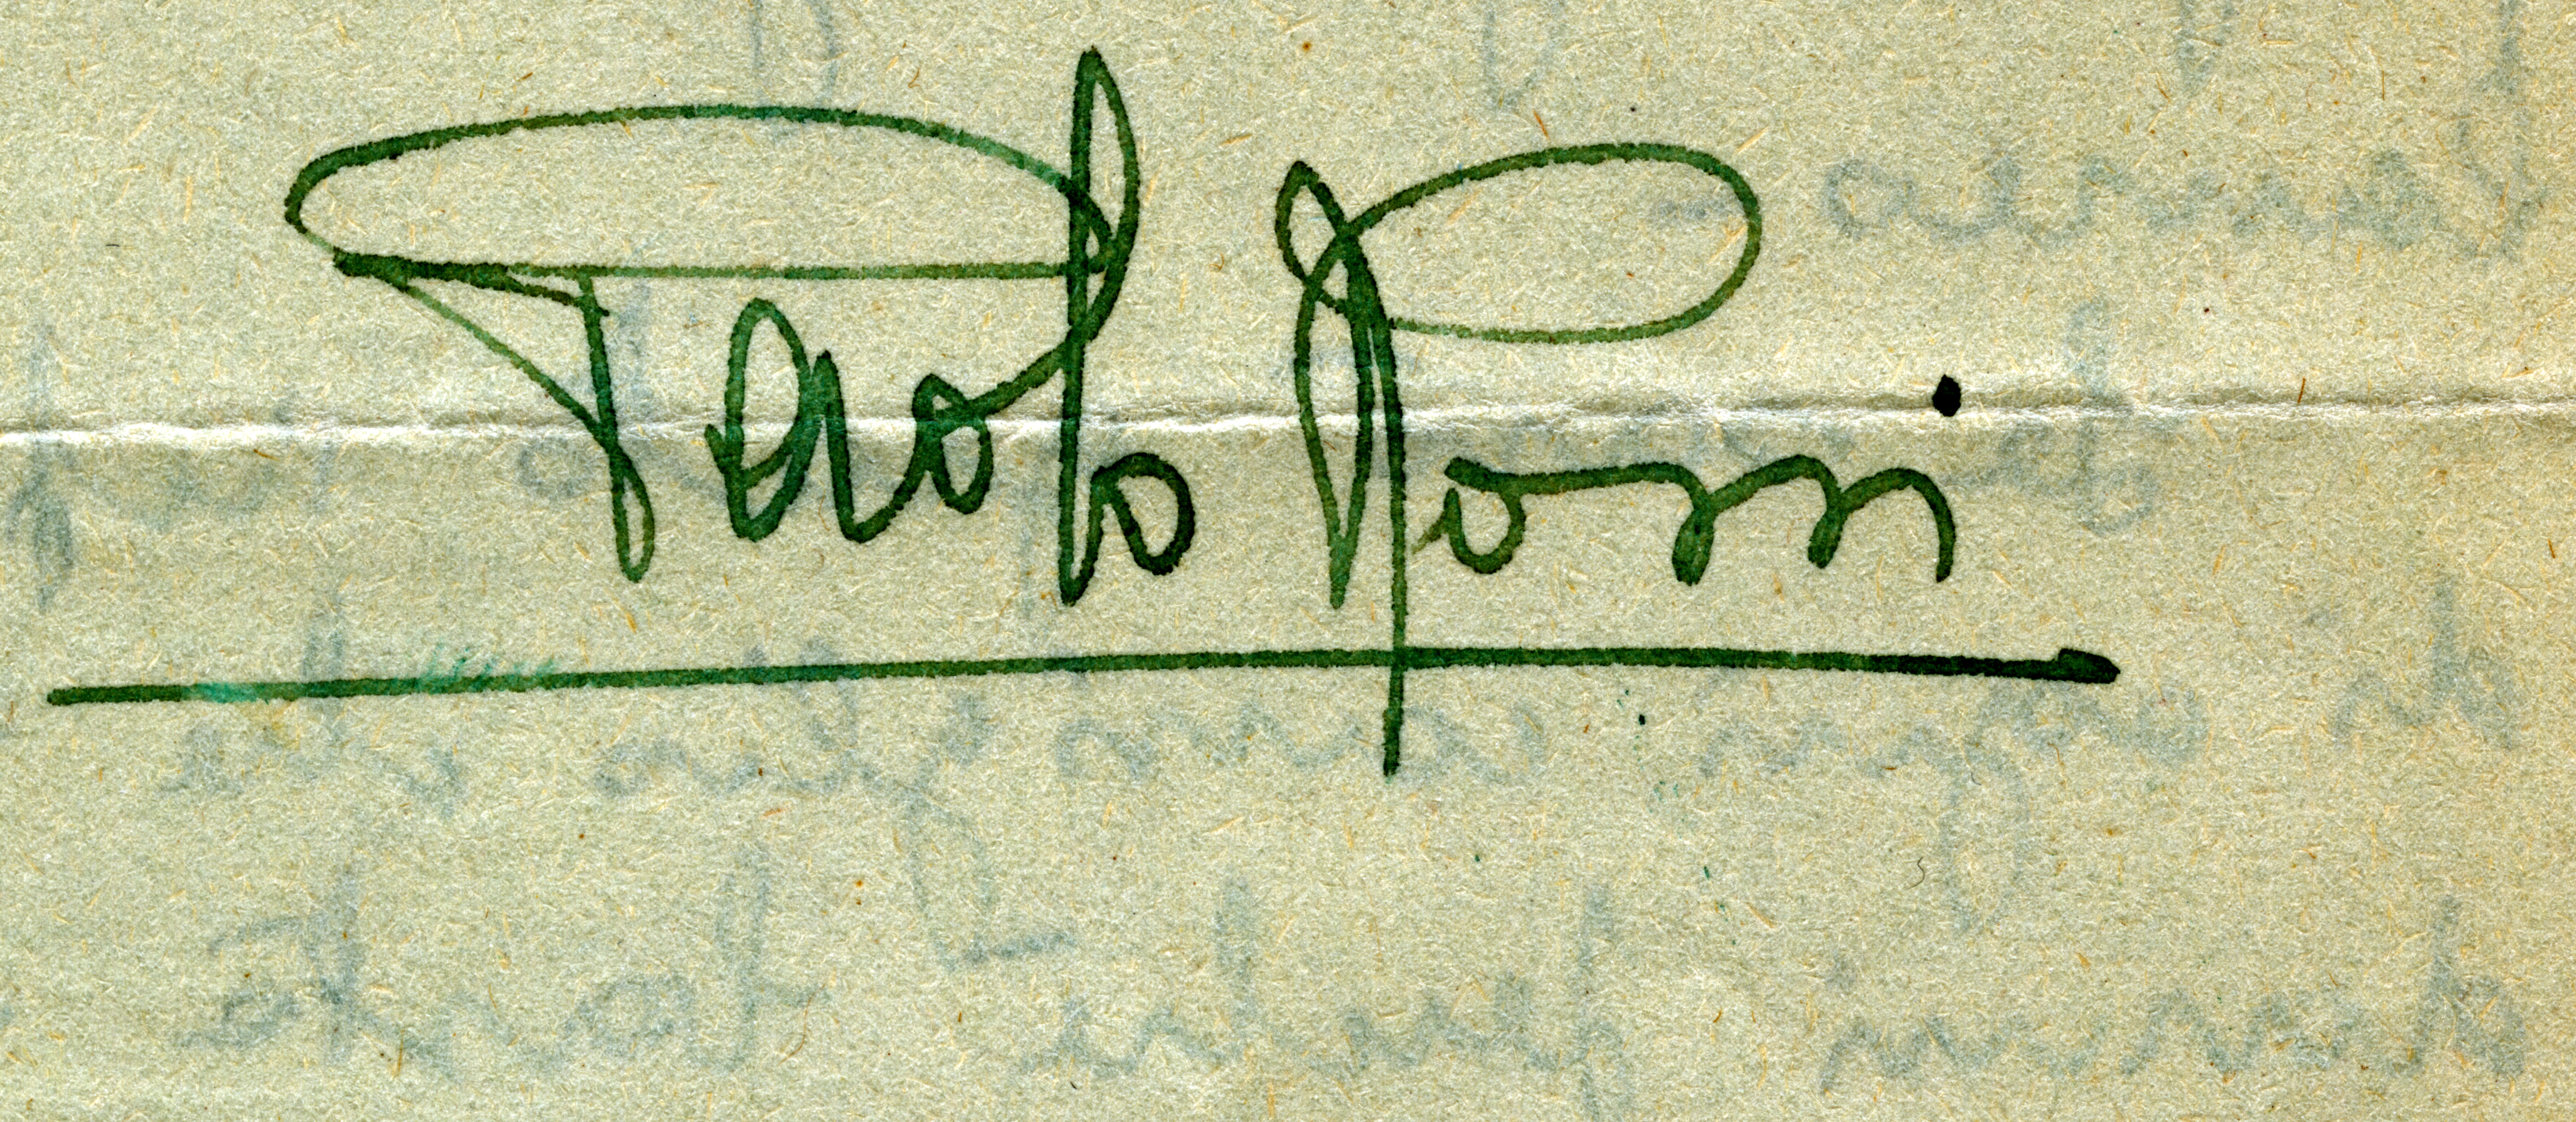
Signature of: paolo rossi